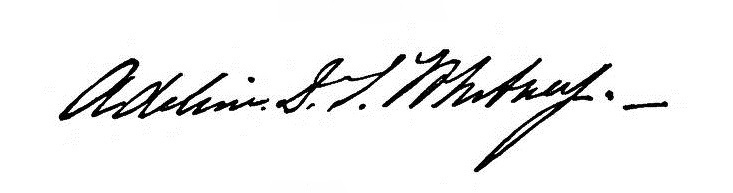
Signature of: adeline dutton train whitney